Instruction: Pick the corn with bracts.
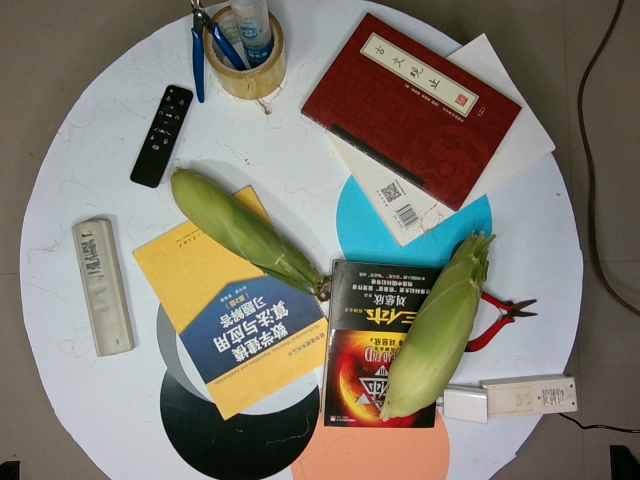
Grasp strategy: vertical